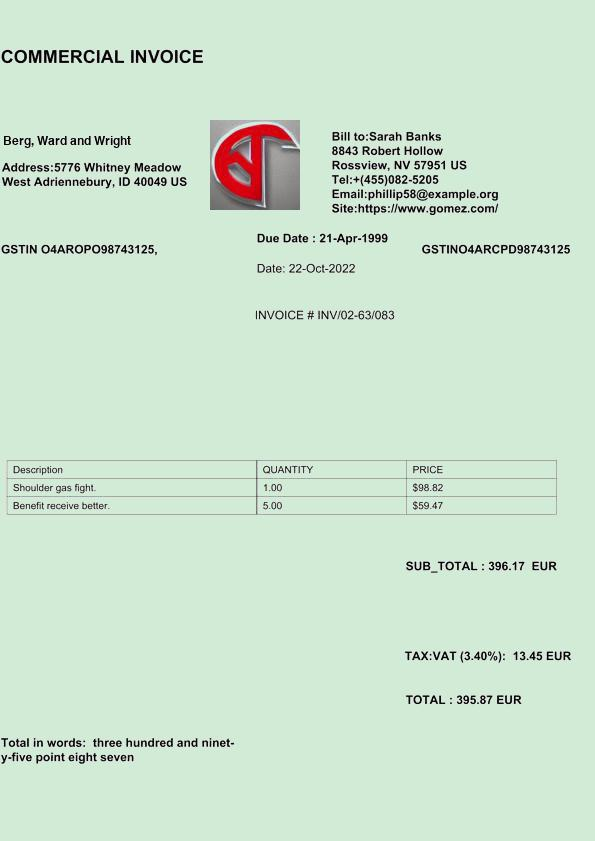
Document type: Invoice